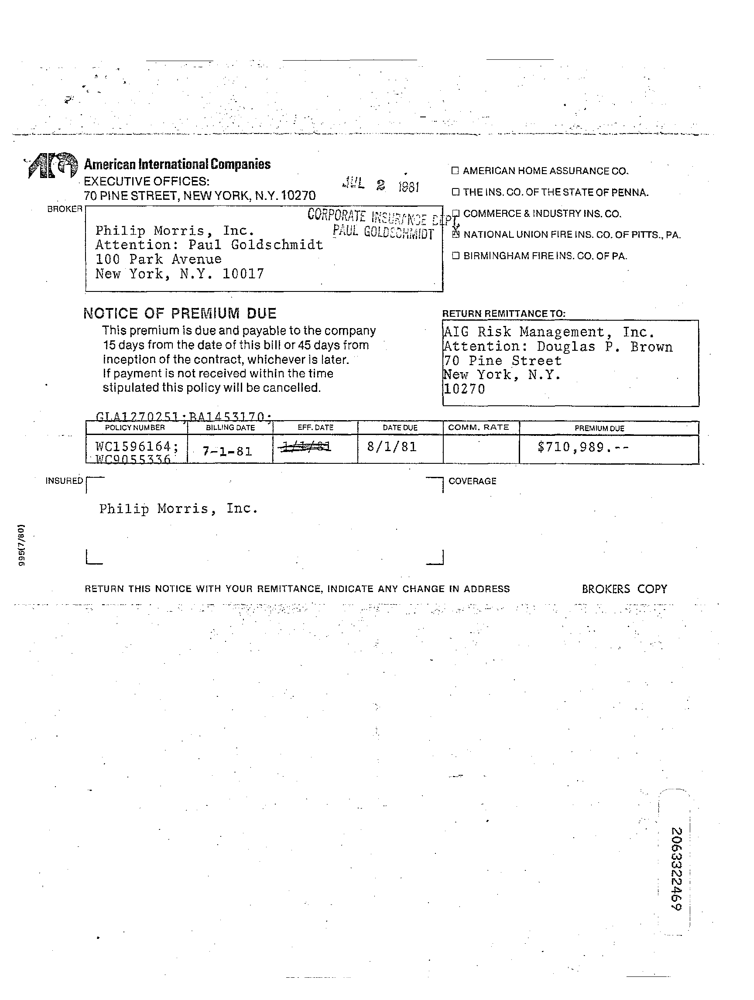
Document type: Invoice